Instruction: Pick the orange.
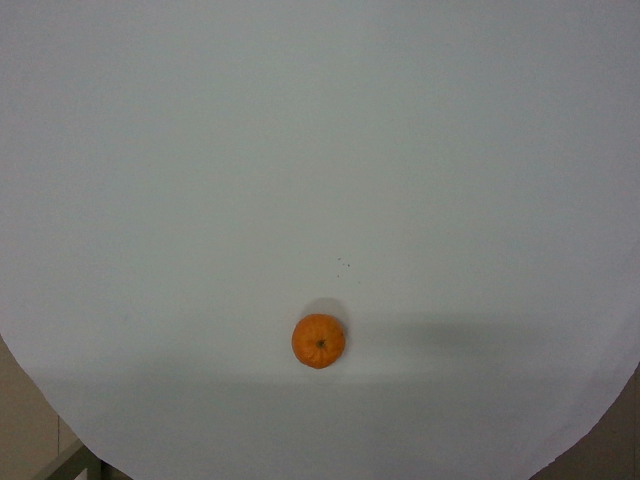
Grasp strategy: vertical